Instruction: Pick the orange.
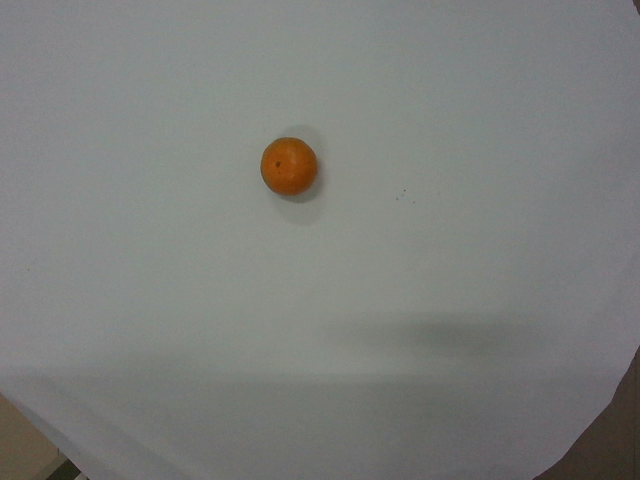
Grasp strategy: vertical